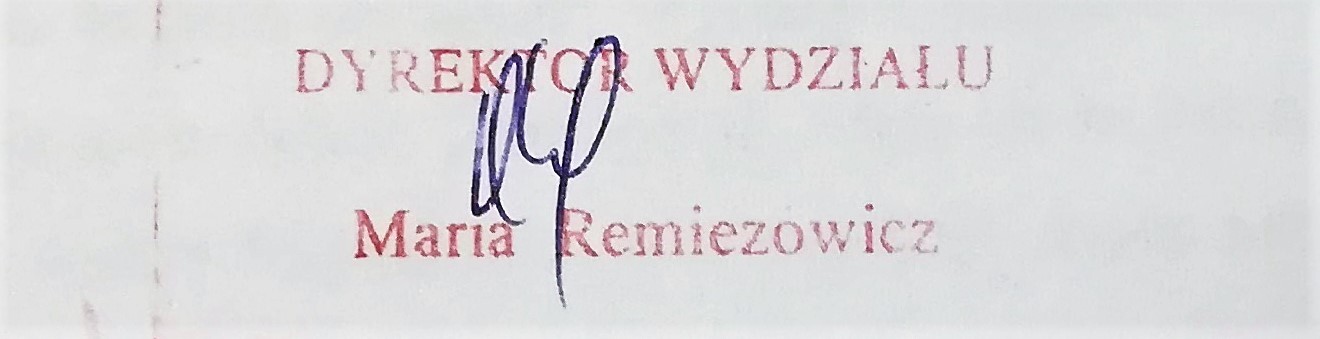
Signature of: maria remiezowicz